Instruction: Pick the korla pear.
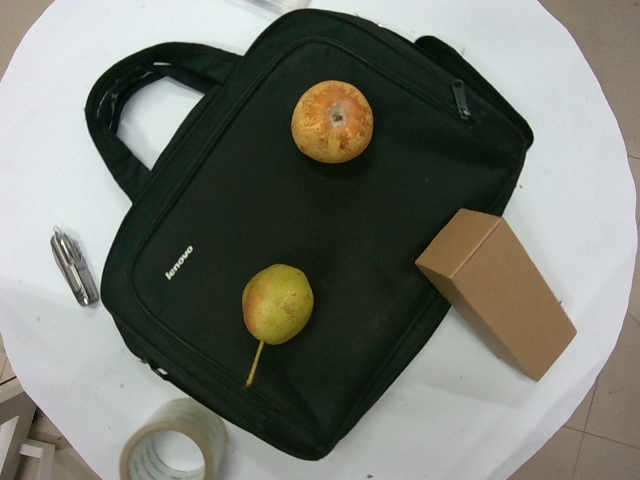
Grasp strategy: vertical